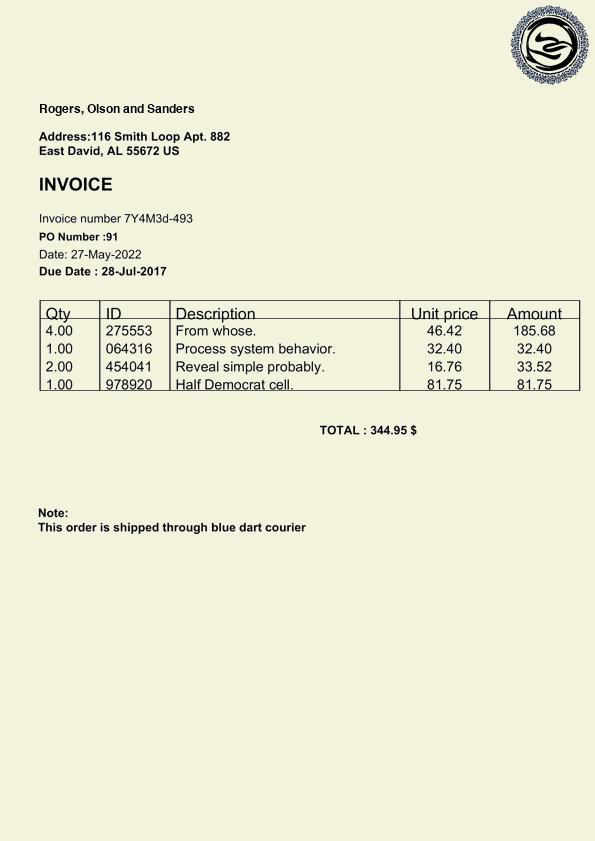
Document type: Invoice